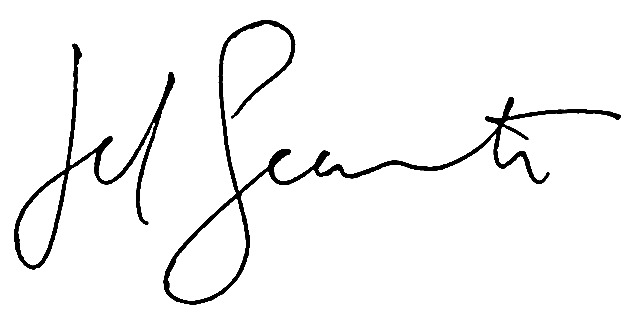
Signature of: jef geeraerts